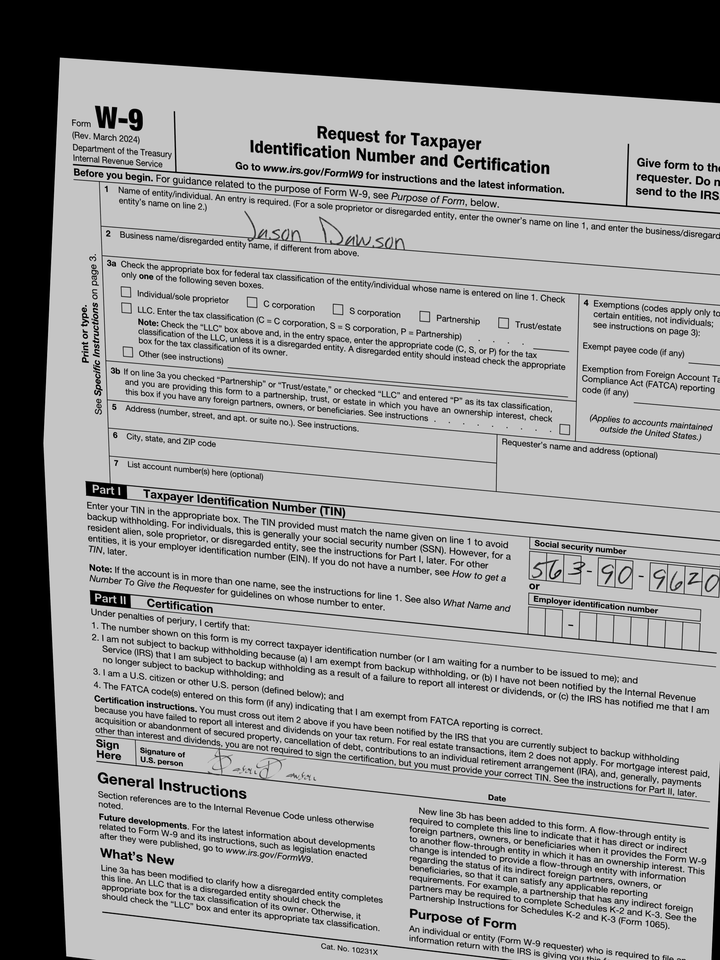
cbx: no
ssn: 563909620
enm: Jason Dawson